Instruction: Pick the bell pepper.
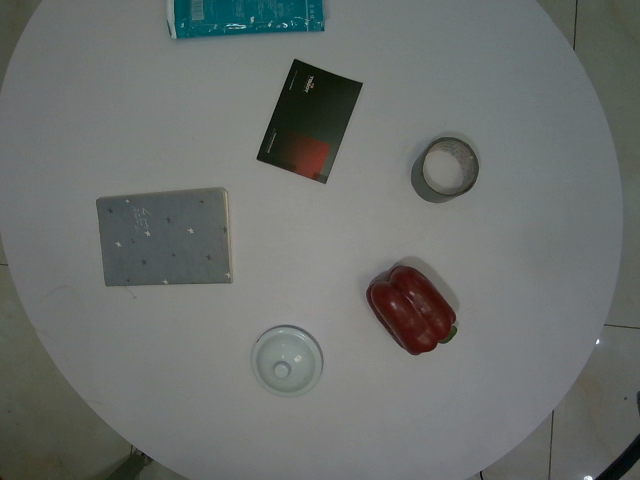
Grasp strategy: vertical